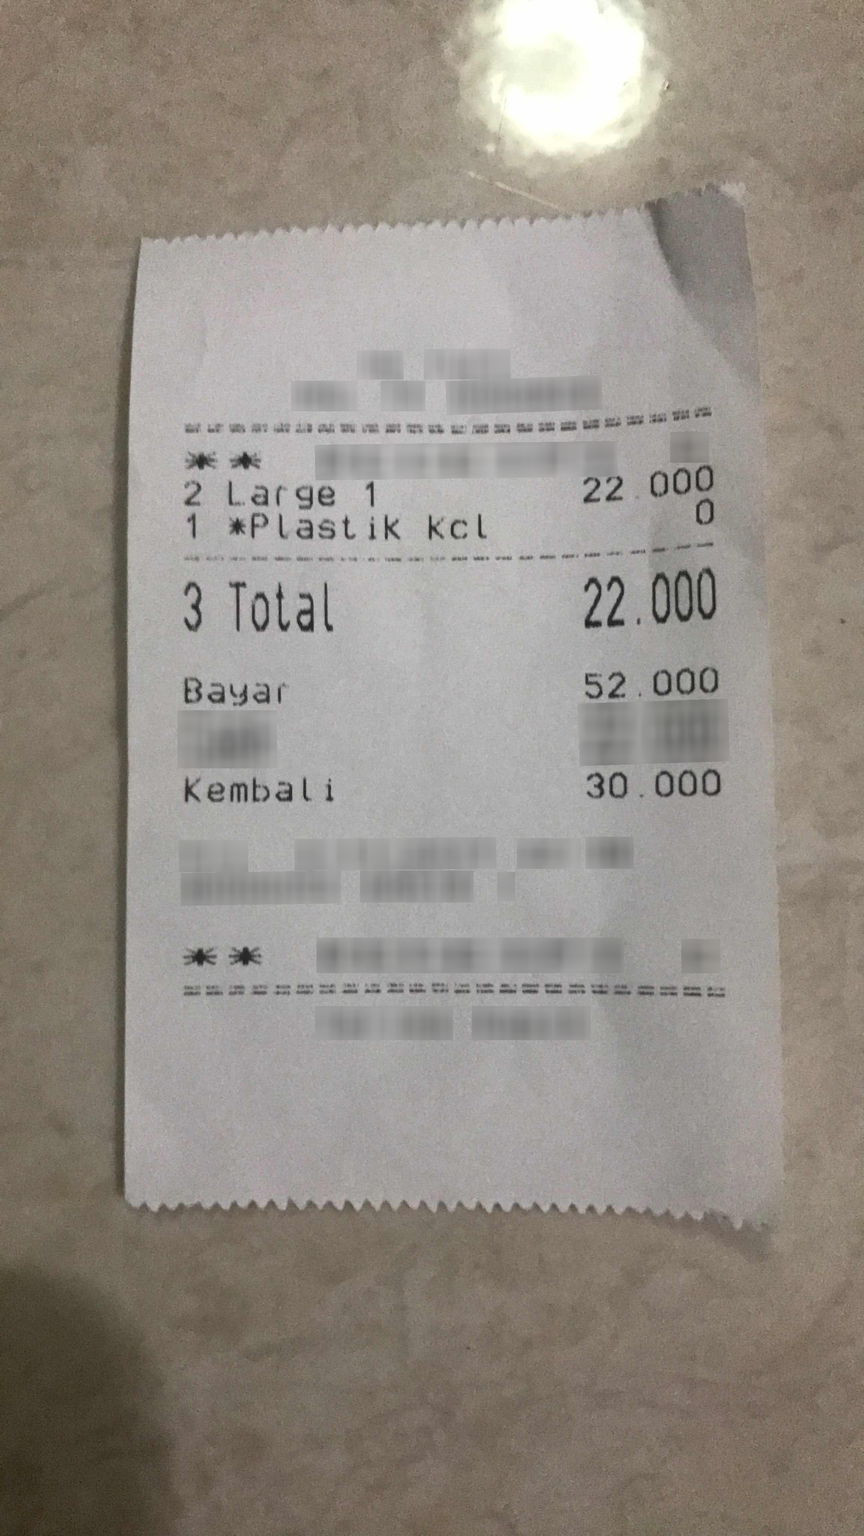
Extraction:
receipt: line_items: name: 1
price: 22.000
qty: 2
name: Large *Plastik Kcl
price: 0
qty: 1
total: 22.000